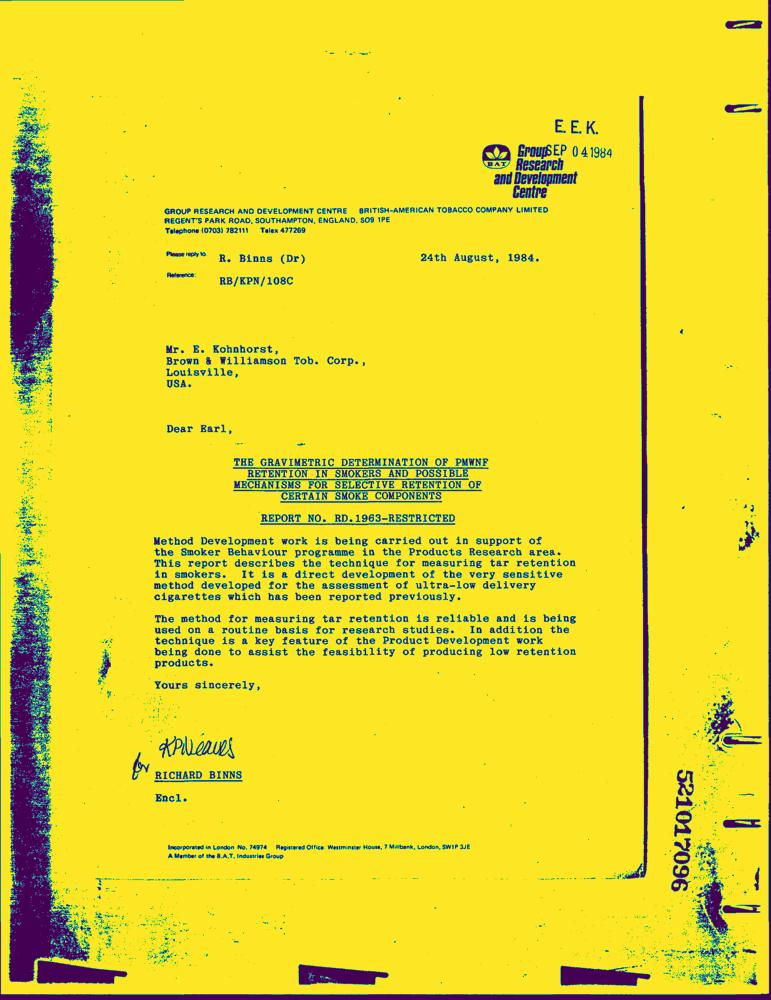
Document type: Letter-Doc